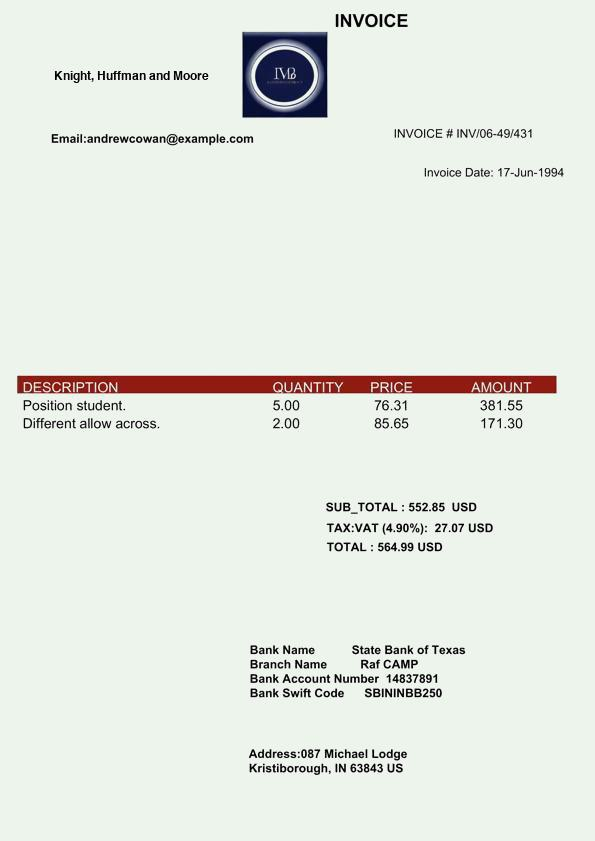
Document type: Invoice